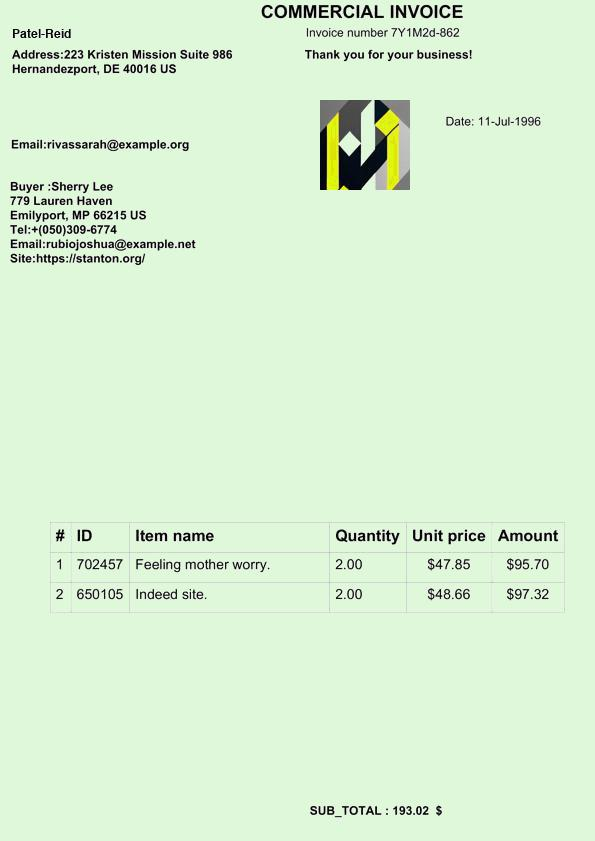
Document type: Invoice